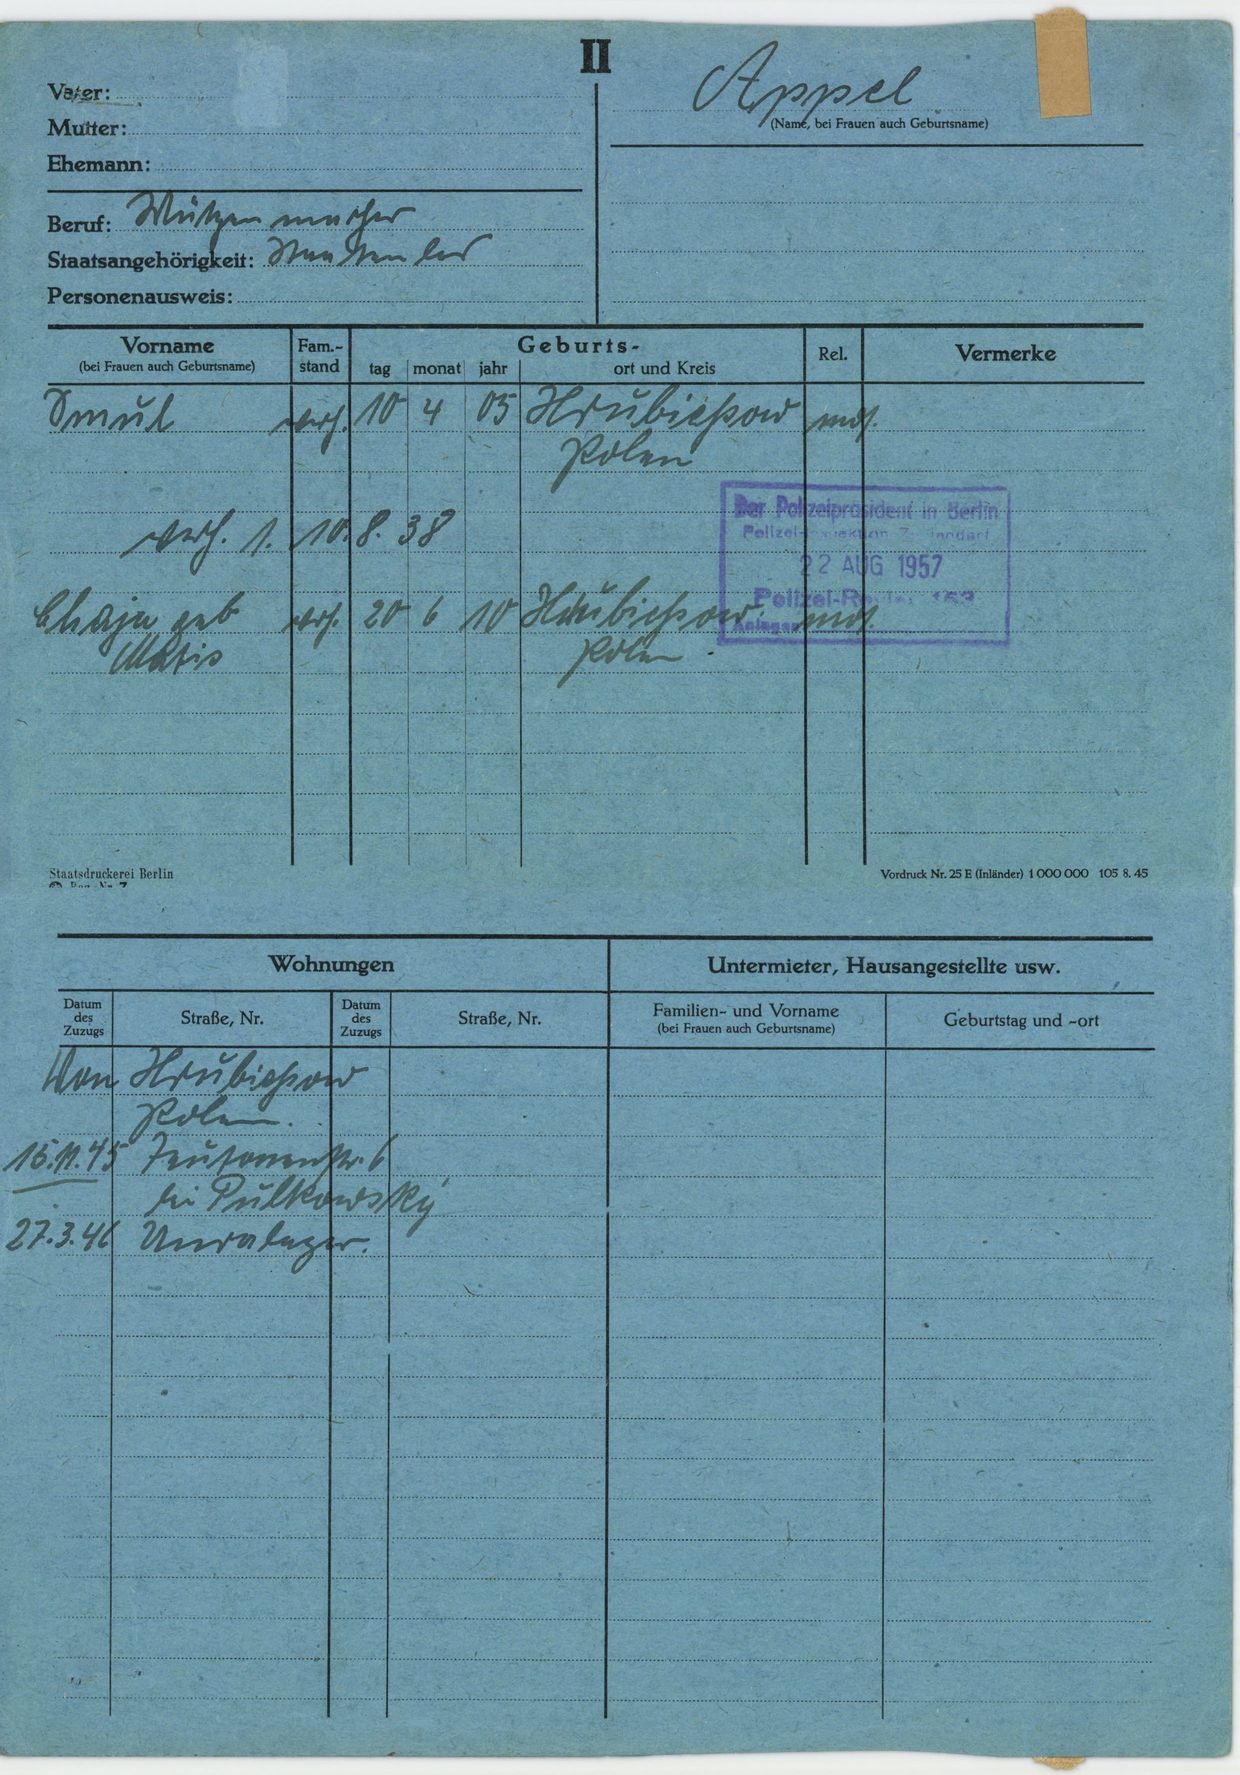
Appel